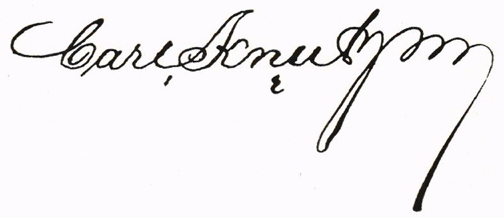
Signature of: carl knutsson